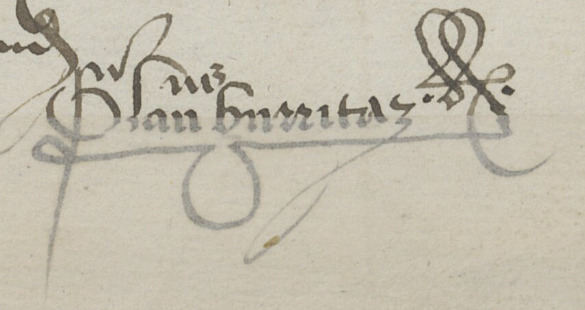
Signature of: claude burritaz